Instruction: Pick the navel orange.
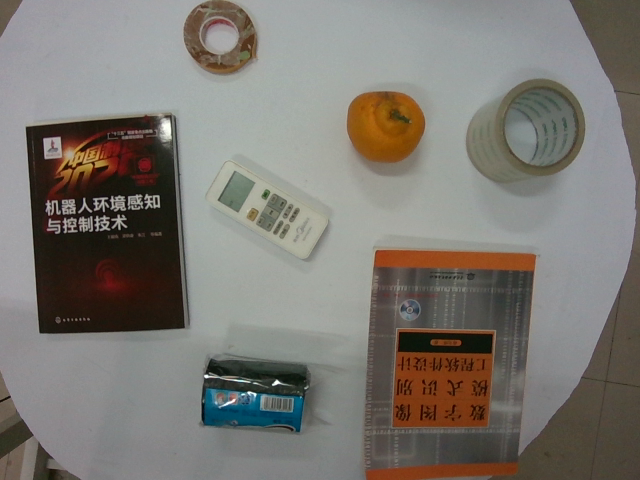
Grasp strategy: vertical